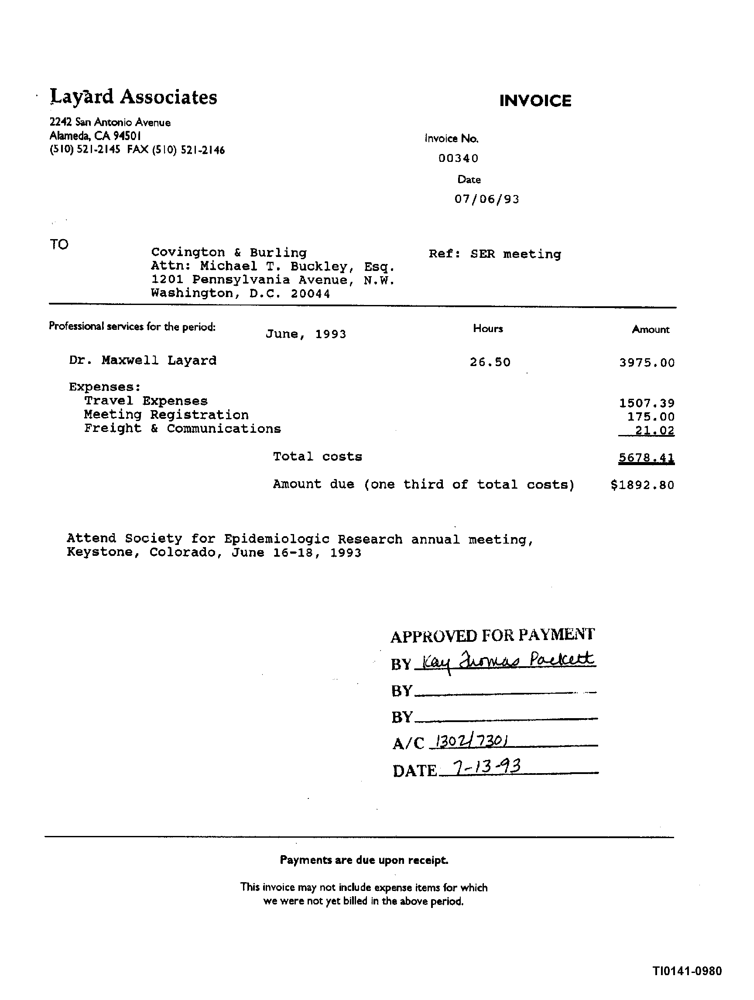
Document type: Invoice